Question: What do the imaging results show?
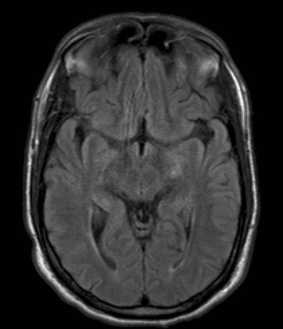
Answer: The imaging shows •  Lateral geniculate body - abnormal signal and enhancement
•  Additional periventricular lesions There is a lesion near the lateral geniculate body on the patient's left..